Identify and extract the amount in words, amount in numbers, payee name, cheque date, and bank name from the image.
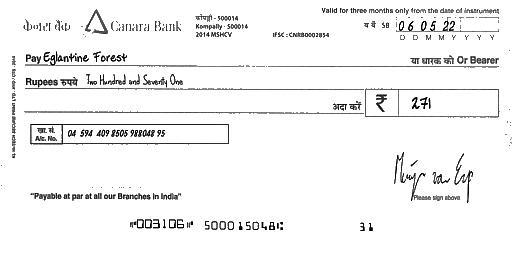
amt_in_words: Two Hundred and Seventy One
amt_in_figures: 271
payee_name: Eglantine Forest
bank_name: Canara Bank
cheque_date: 06/05/22